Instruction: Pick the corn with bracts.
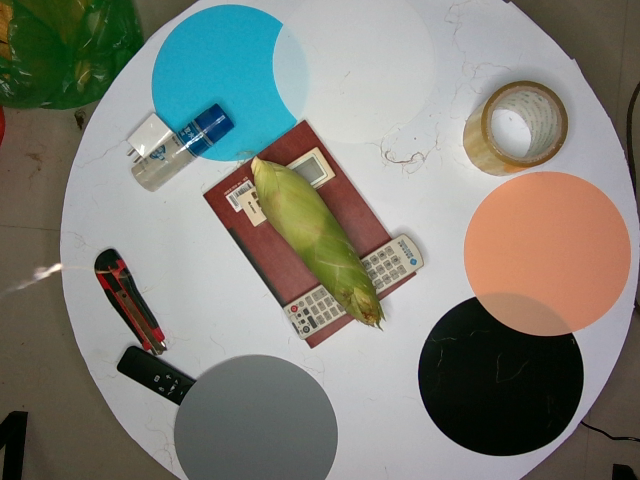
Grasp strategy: vertical